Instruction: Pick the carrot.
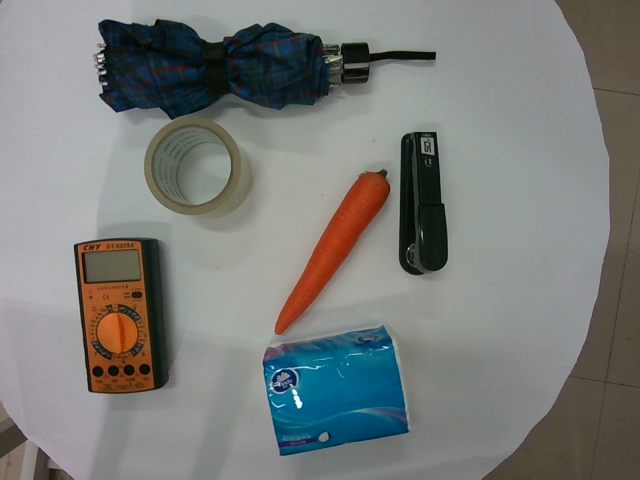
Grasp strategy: vertical